Question: What was observed in the imaging?
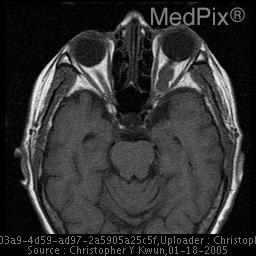
Answer: The imaging shows Film #1: Nonenhanced axial CT image of the head shows a bilobed circumscribed hyperdense lesion centered on the left optic nerve that extends to the orbital apex. No evidence of extension is seen outside the bony orbit.

Film #2 and 3: Axial T1 and T2 weighted images, respectively, shows a bilobed T1 hypointense and T2 heterogenously hyperintense mass arising from the left optic nerve sheath with mildly associated proptosis. There is a clear demarcation present between the mass and optic nerve.

Film #4: Axial T1 postgadolinium with fat saturation shows the mass to enhance intensely and is only slightly inhomogeneous. Film #2, 3 and 4: Axial T1 and T2 weighted images, respectively, shows a bilobed T1 hypointense and T2 heterogenously hyperintense mass arising from the left optic nerve sheath with mildly associated proptosis. There is a clear demarcation present between the mass and optic nerve..